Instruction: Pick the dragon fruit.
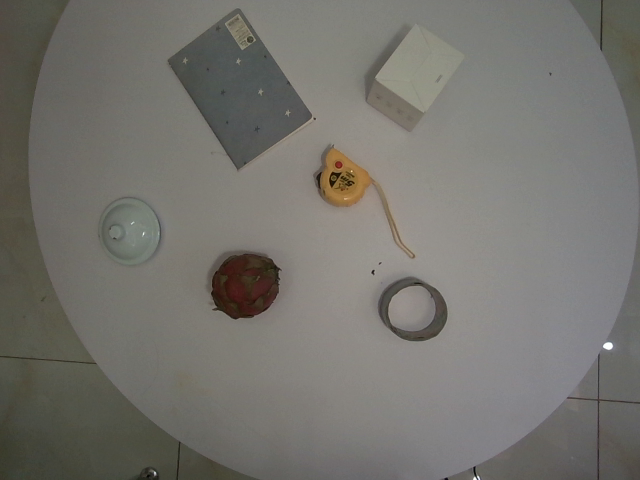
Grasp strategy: vertical